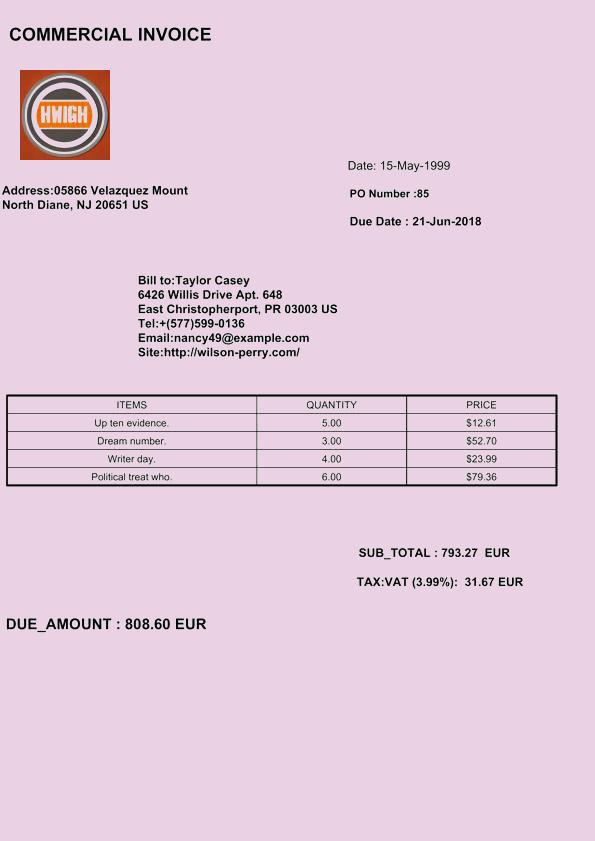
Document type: Invoice